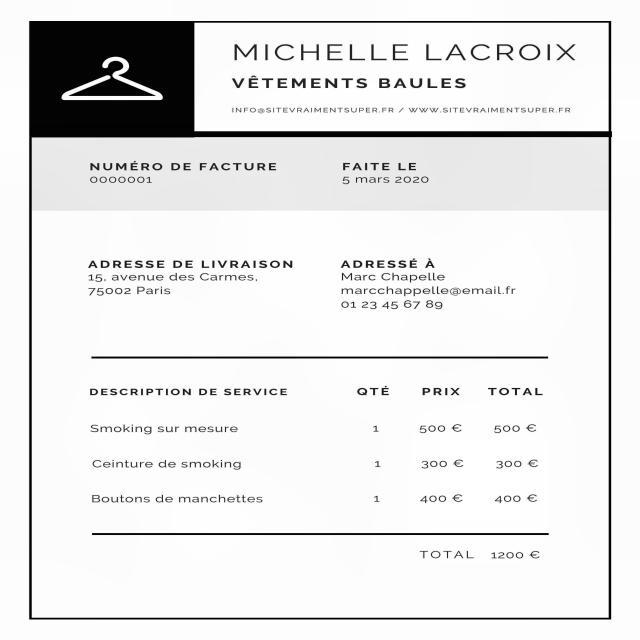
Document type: Invoice